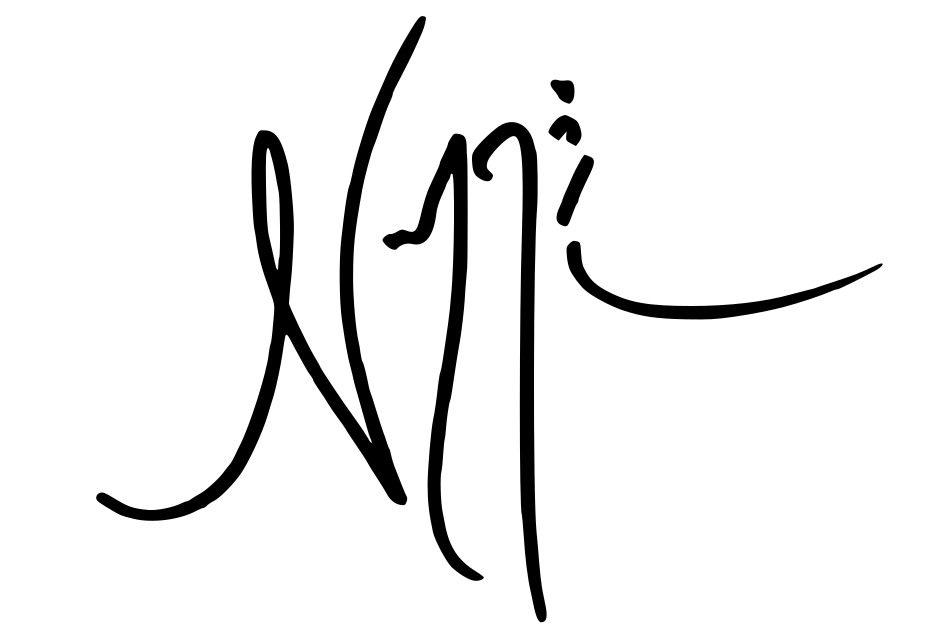
Signature of: normani